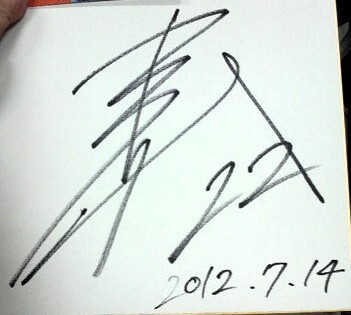
Signature of: yasuhiro watanabe